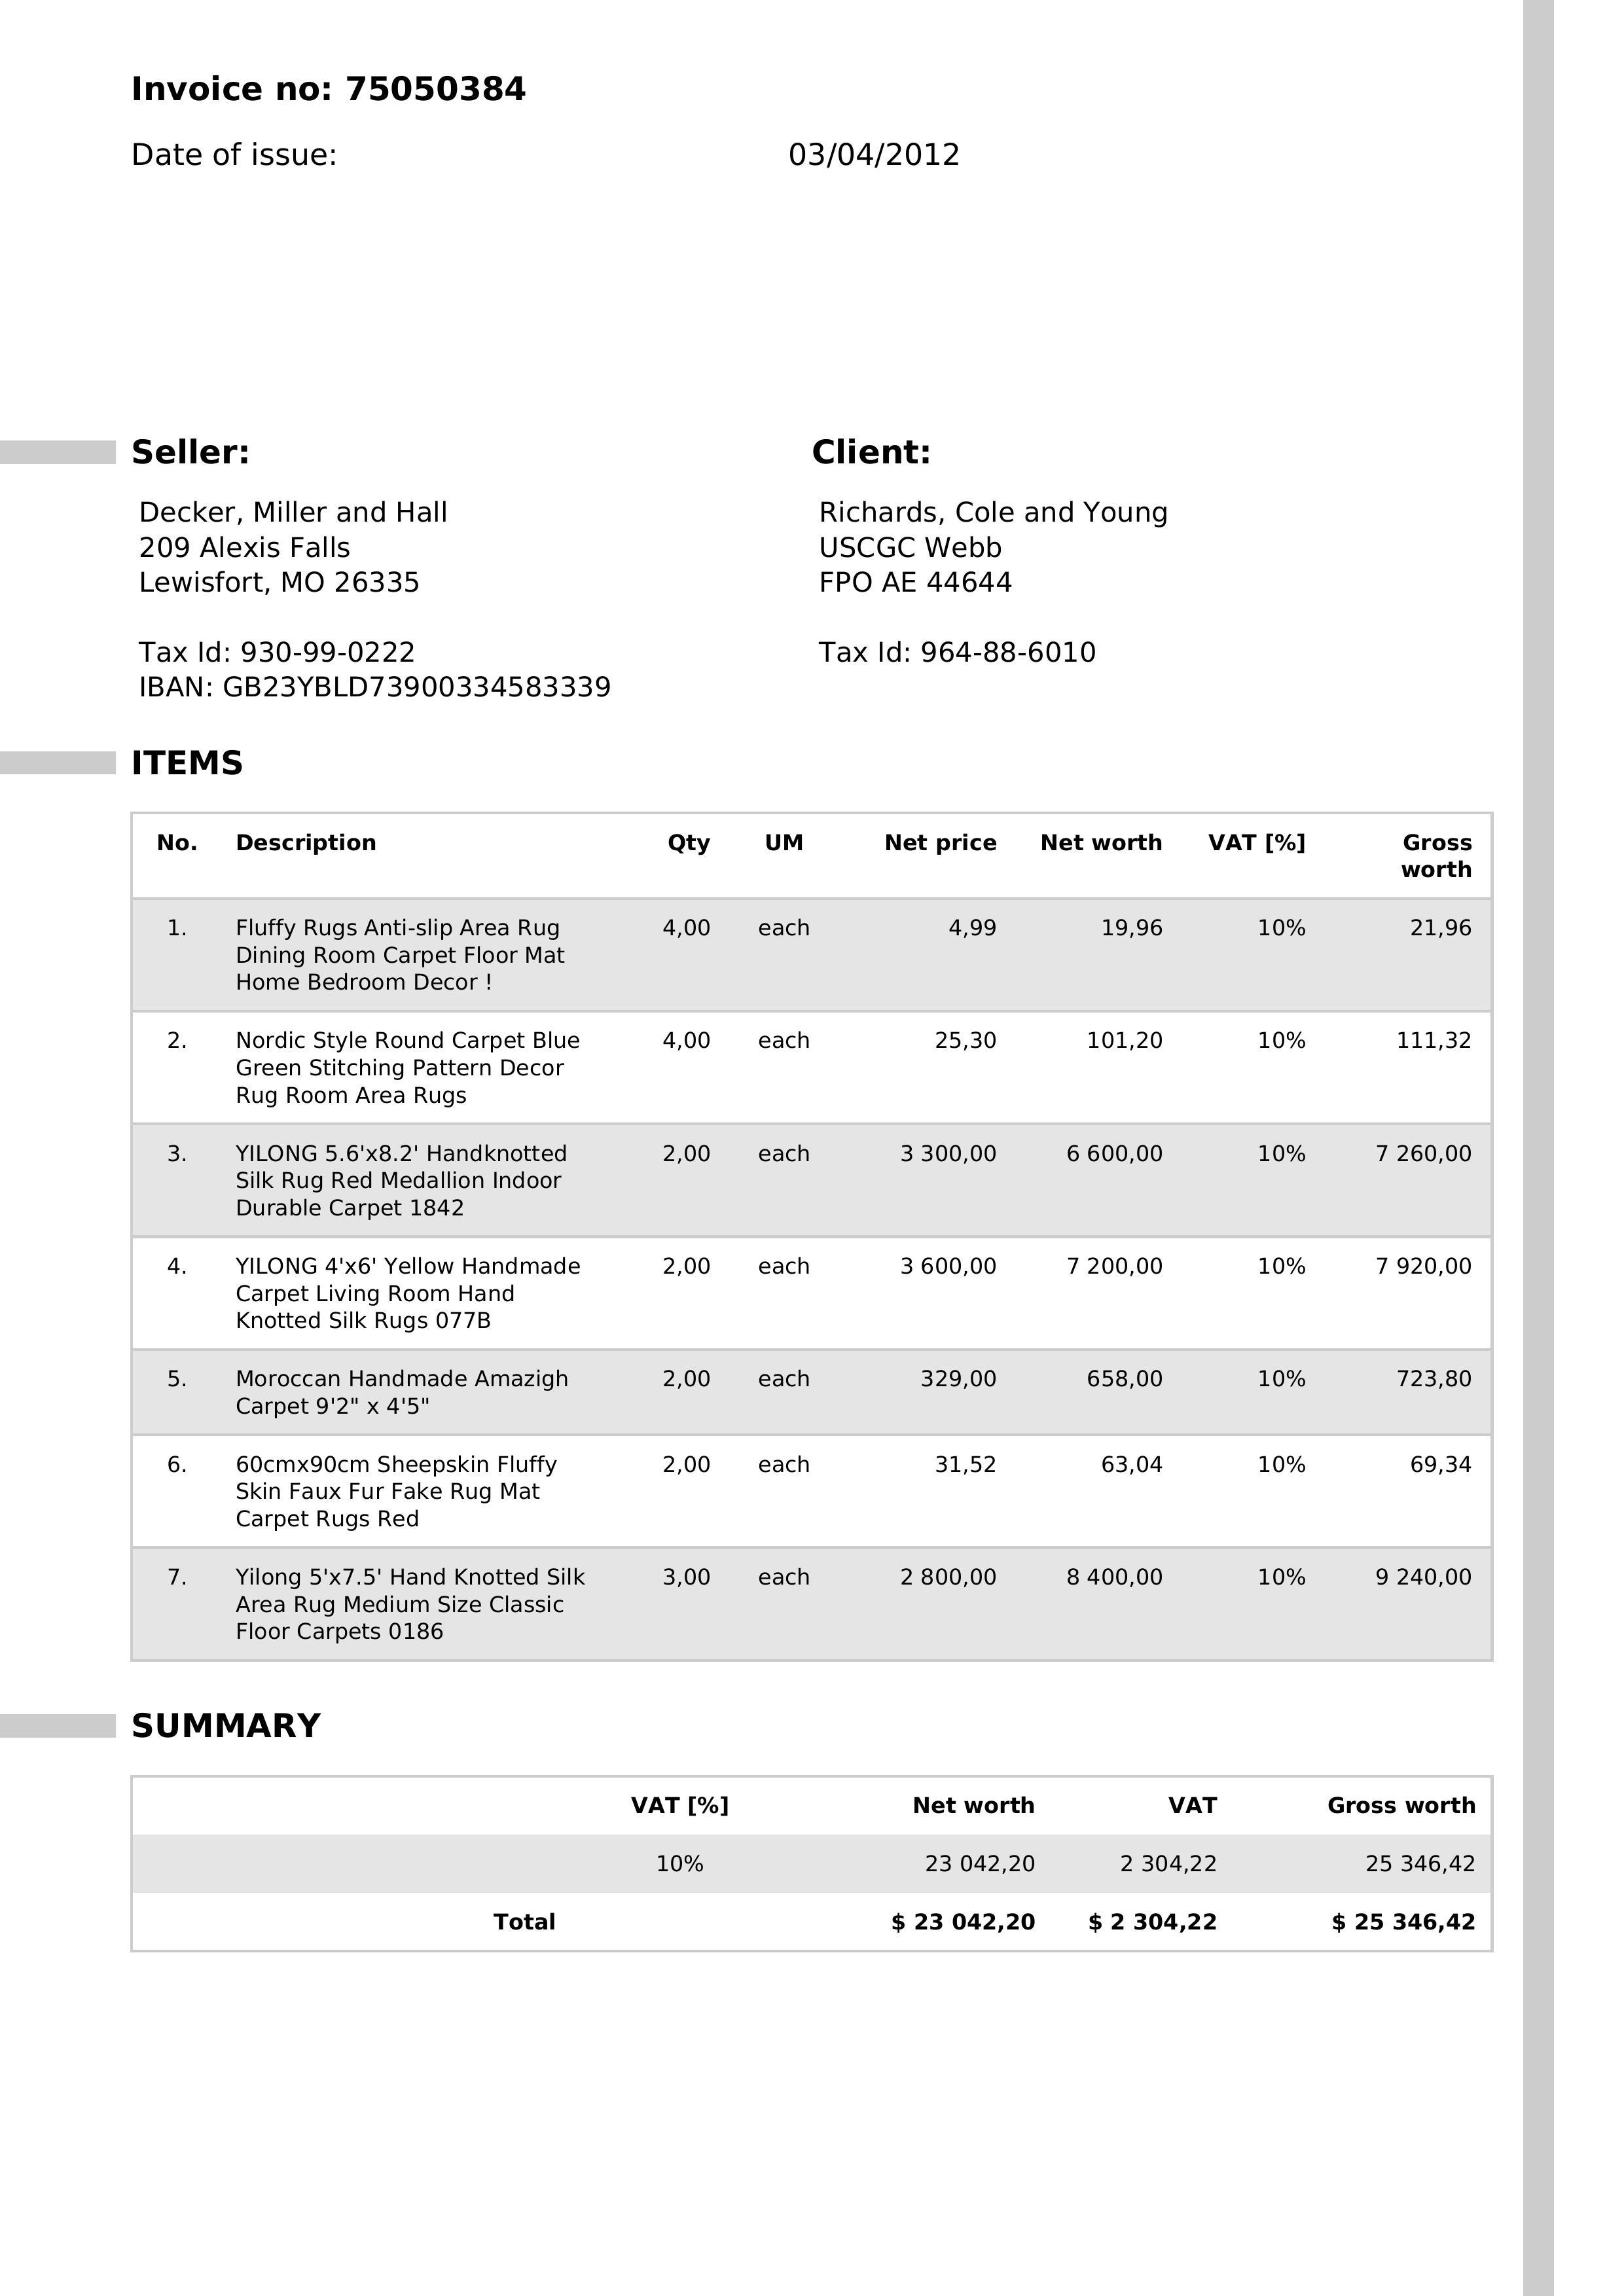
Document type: Invoice